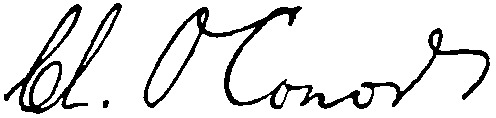
Signature of: charles o conor